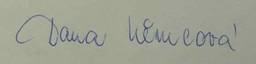
Signature of: dana němcová